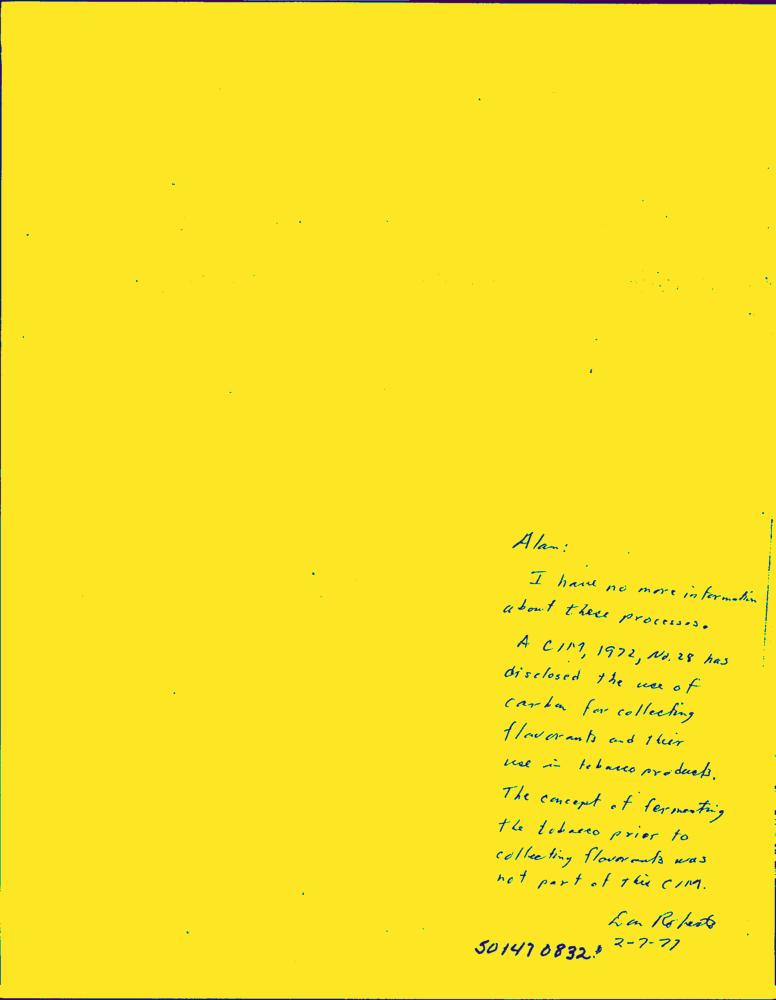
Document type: Letter-Doc